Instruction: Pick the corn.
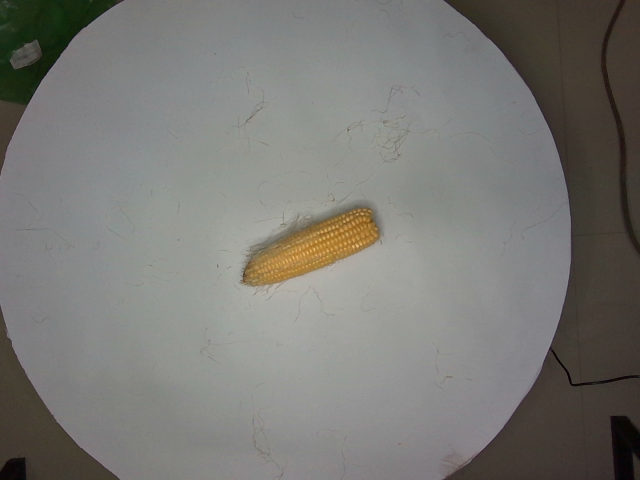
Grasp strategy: vertical